Please extract the written amount, numerical amount, recipient's name, date on the cheque, and the bank's name from the image.
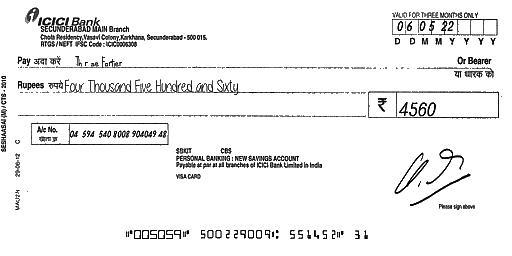
amt_in_words: Four Thousand Five Hundred and Sixty
amt_in_figures: 4560
payee_name: Thérèse Fortier
bank_name: ICICI Bank
cheque_date: 06/05/22